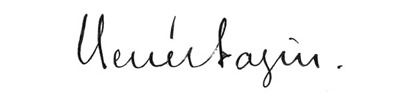
Signature of: rené bazin